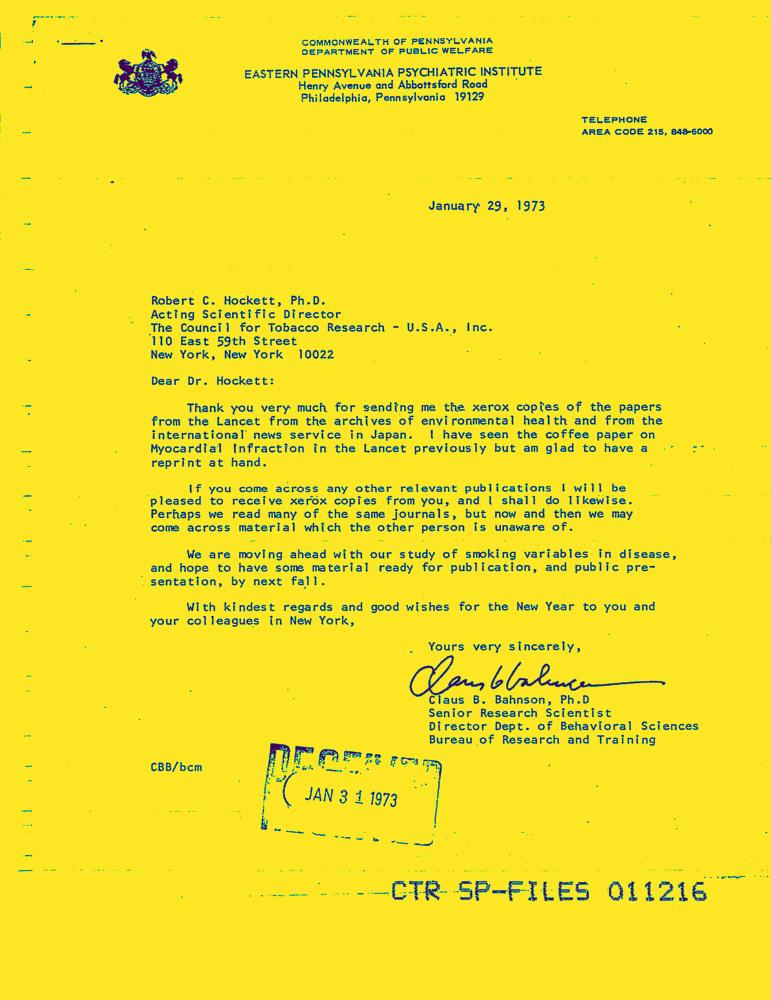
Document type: Letter-Doc